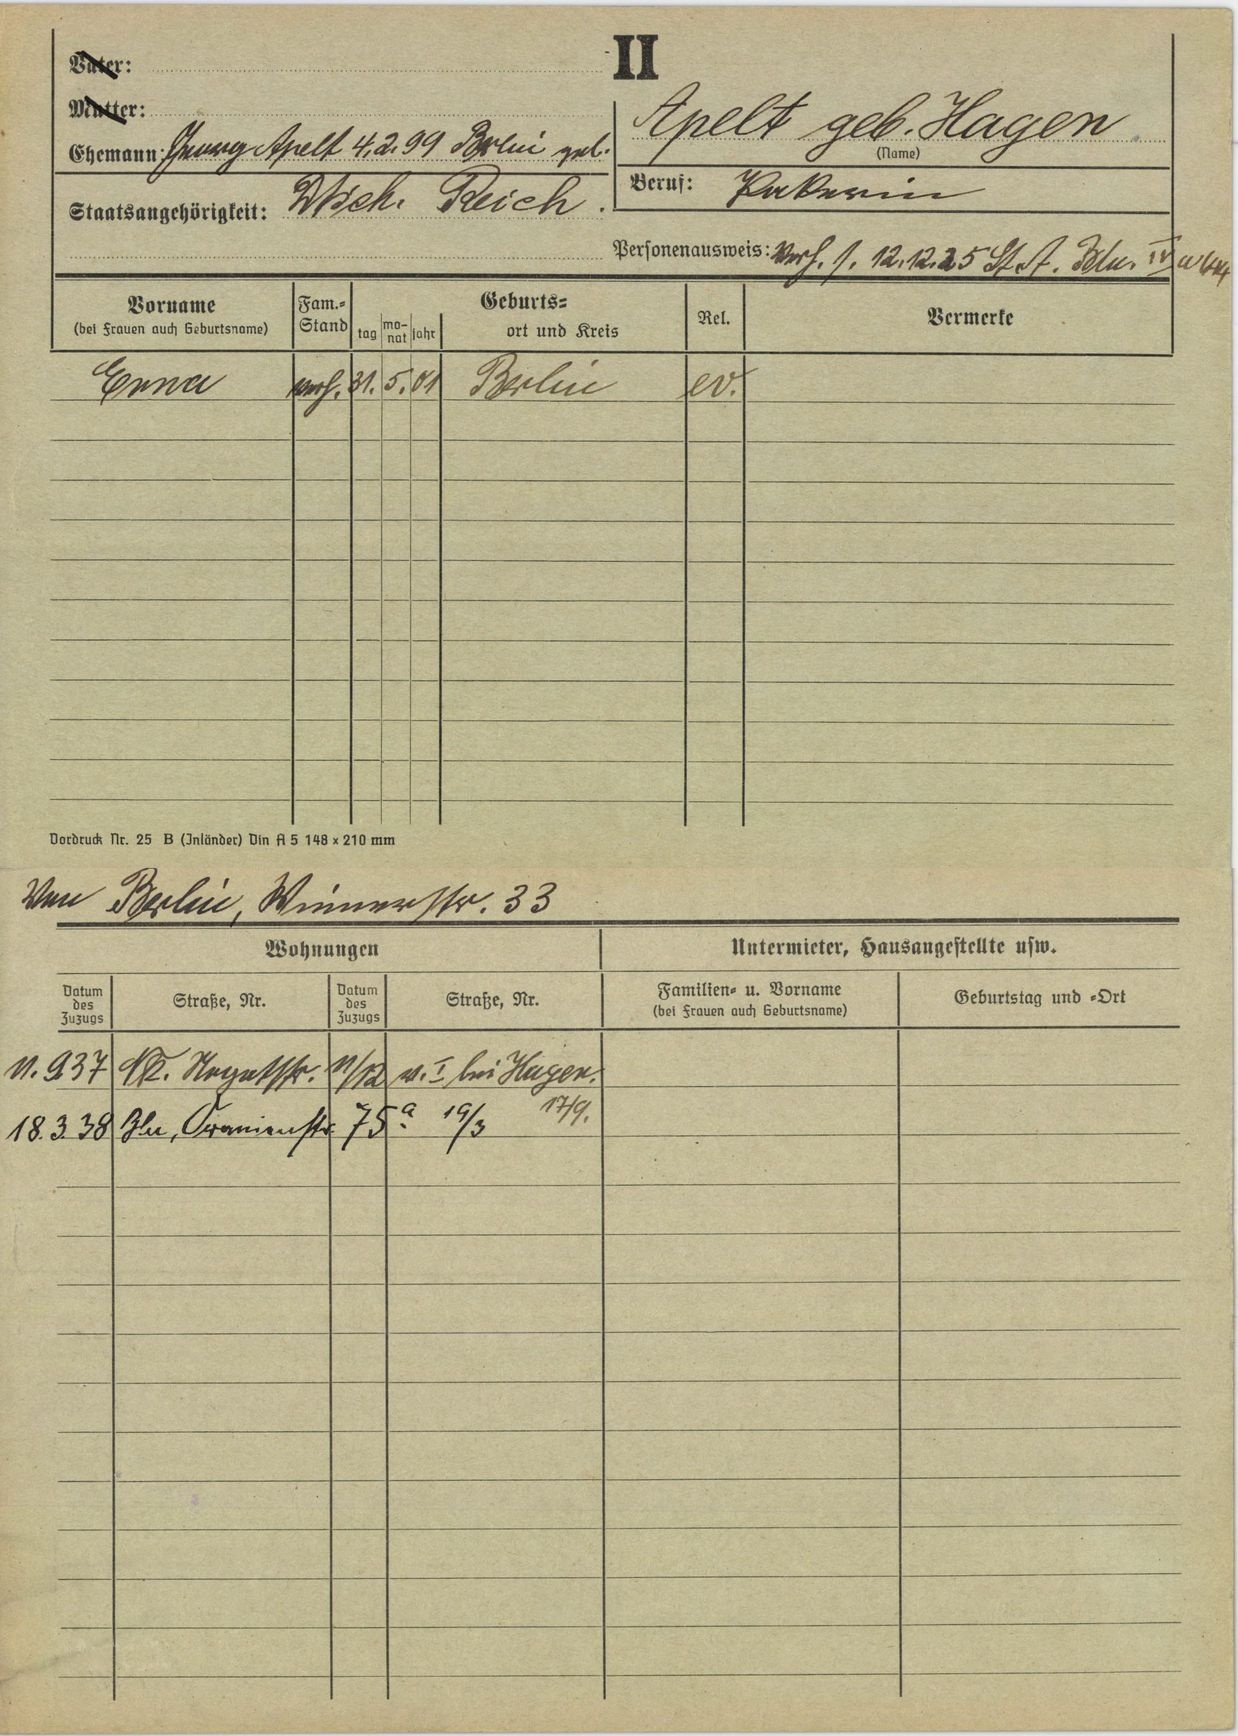
Apelt geb. Hagen